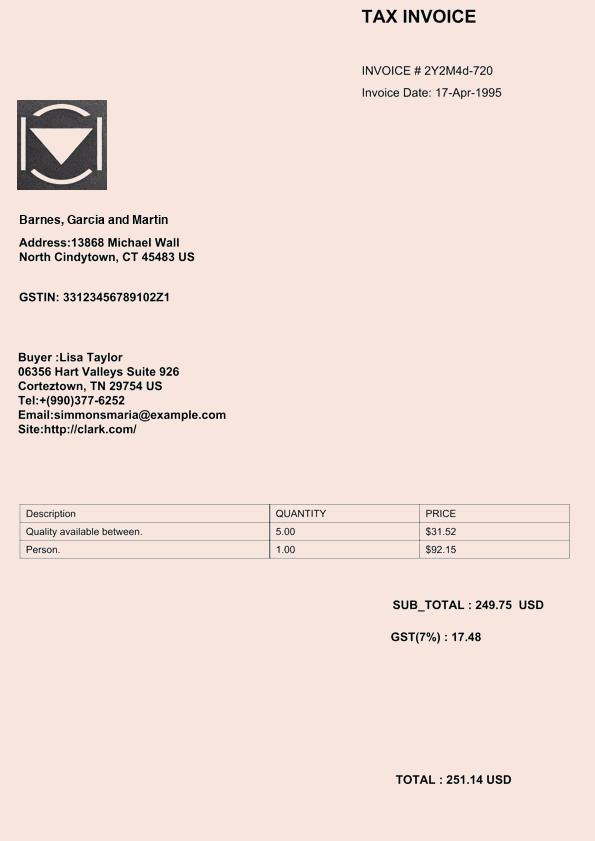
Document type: Invoice